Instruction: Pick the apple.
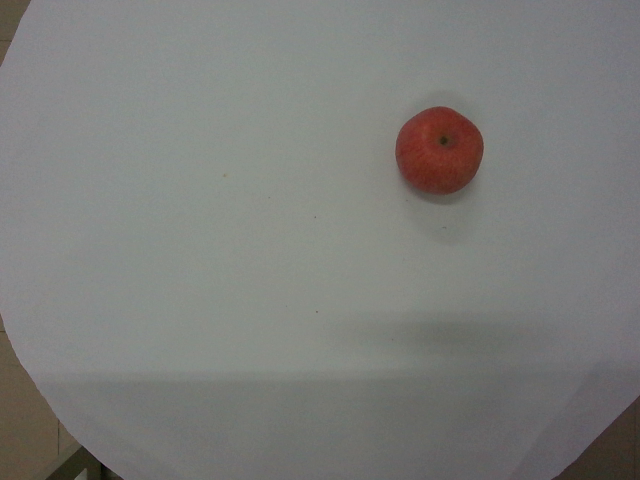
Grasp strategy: vertical